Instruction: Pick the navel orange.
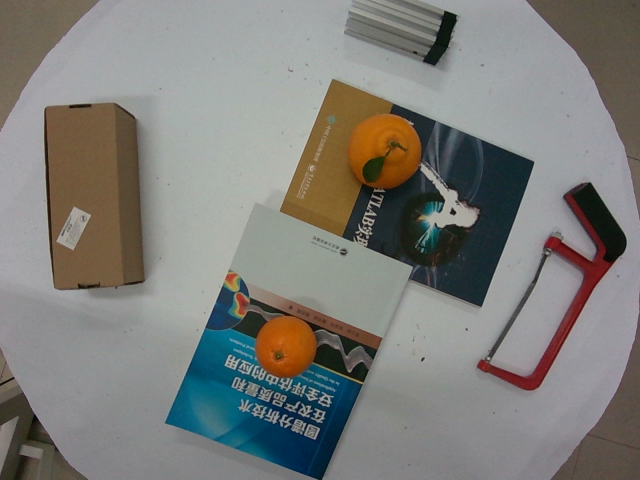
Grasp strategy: vertical